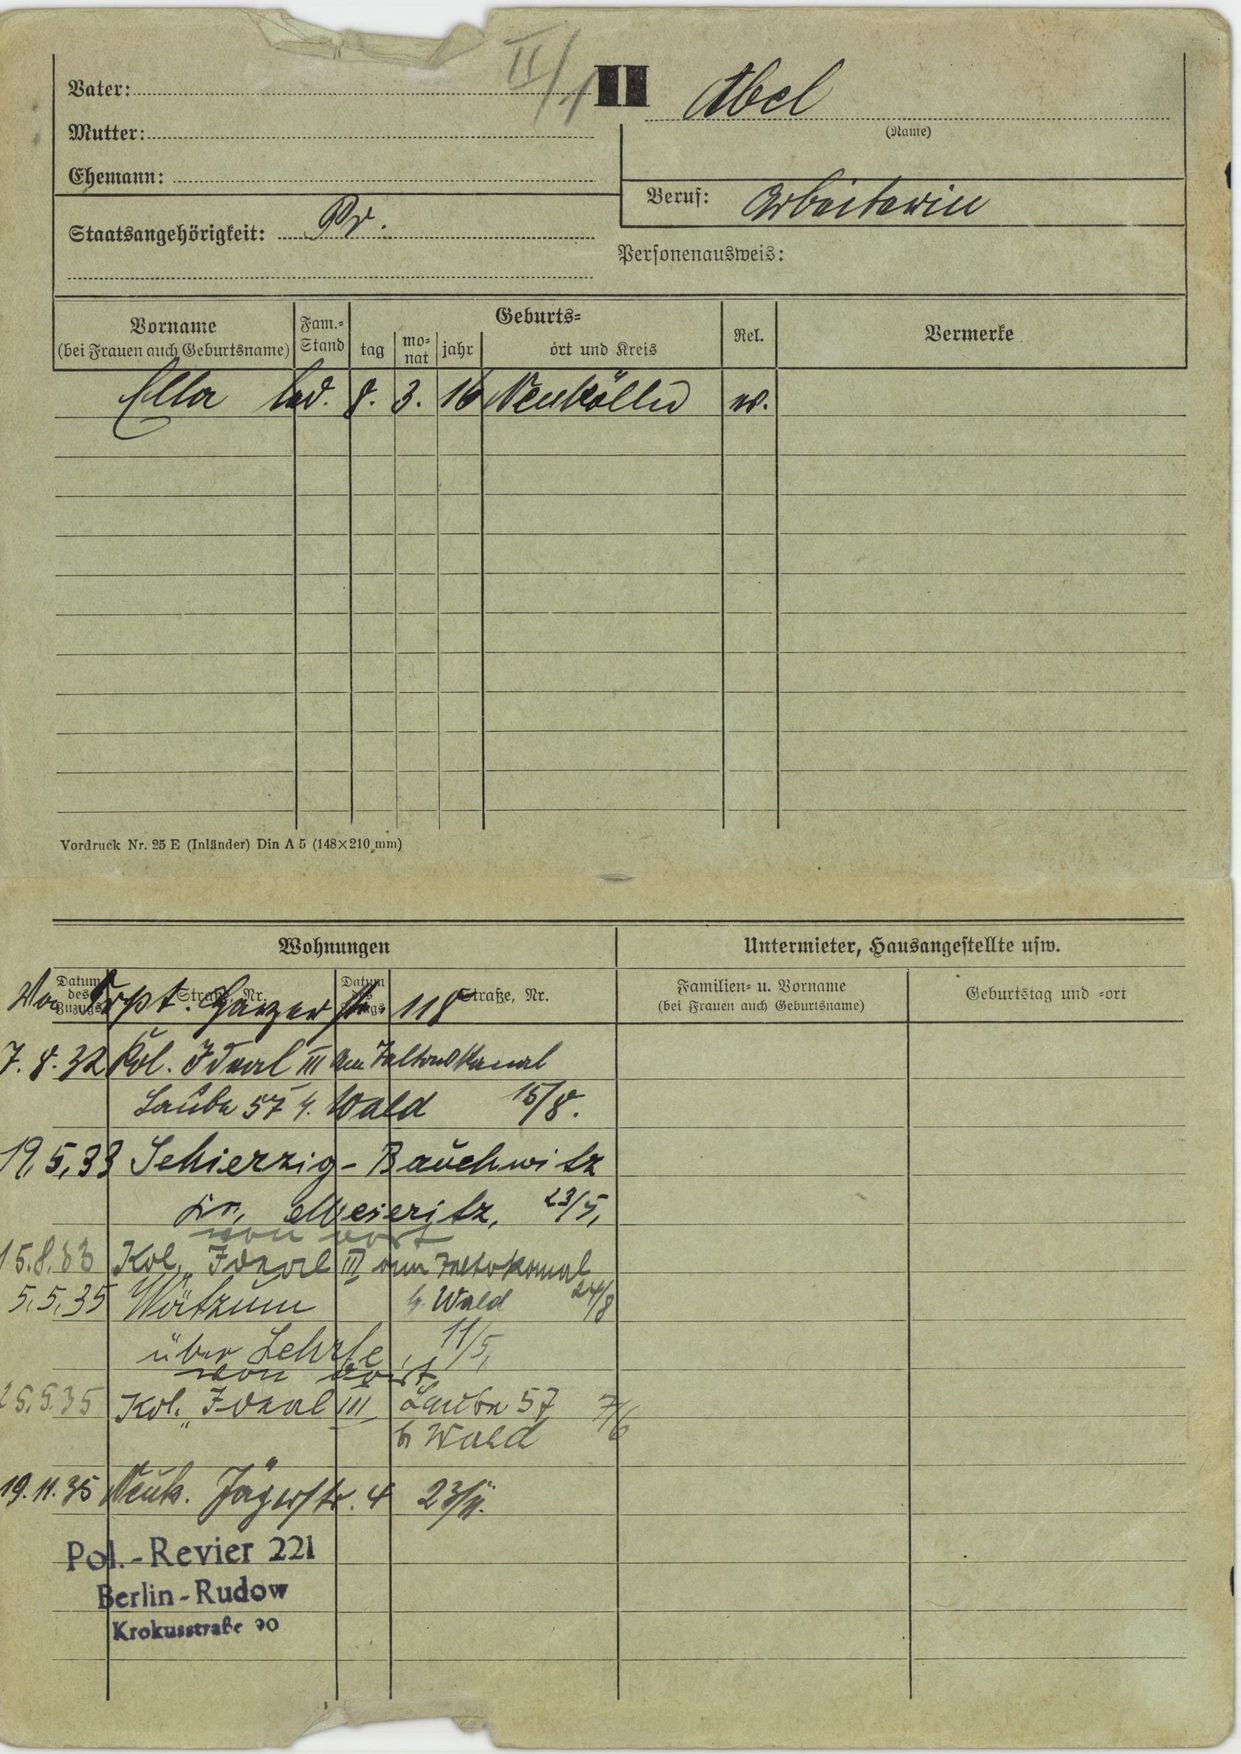
Abel